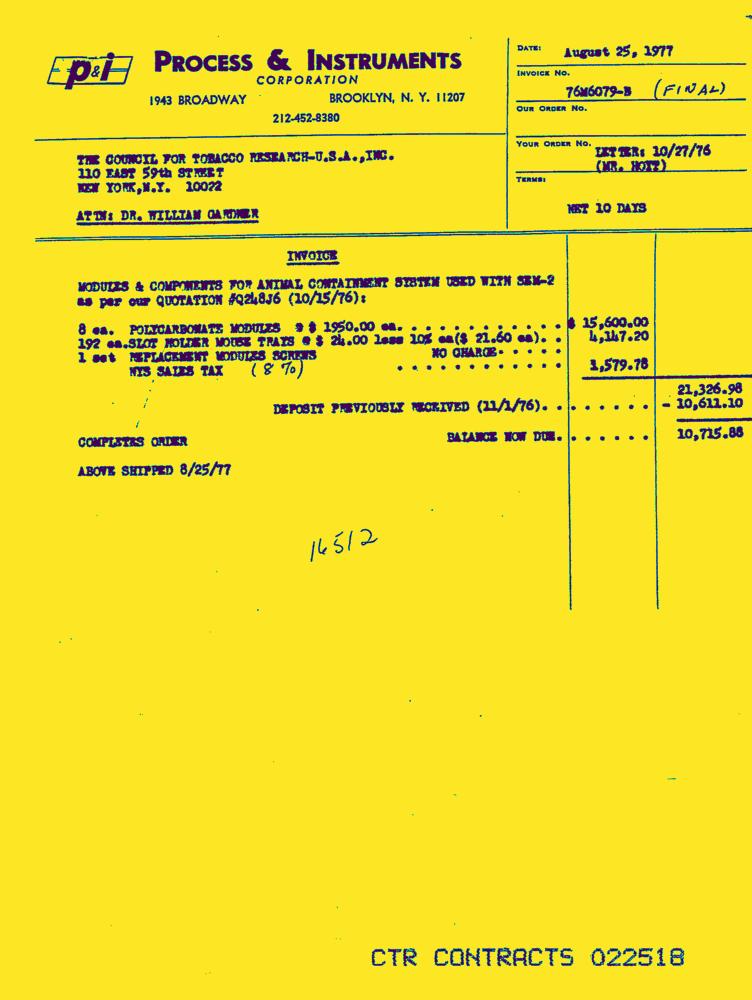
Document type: Invoice-Doc